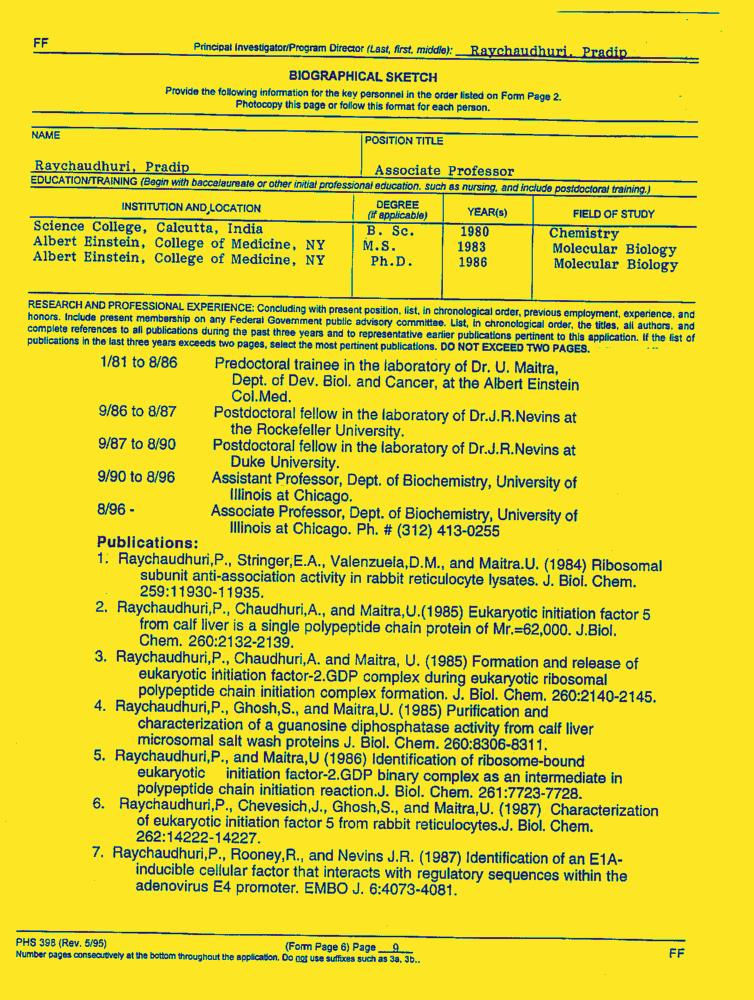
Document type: Resume-Doc